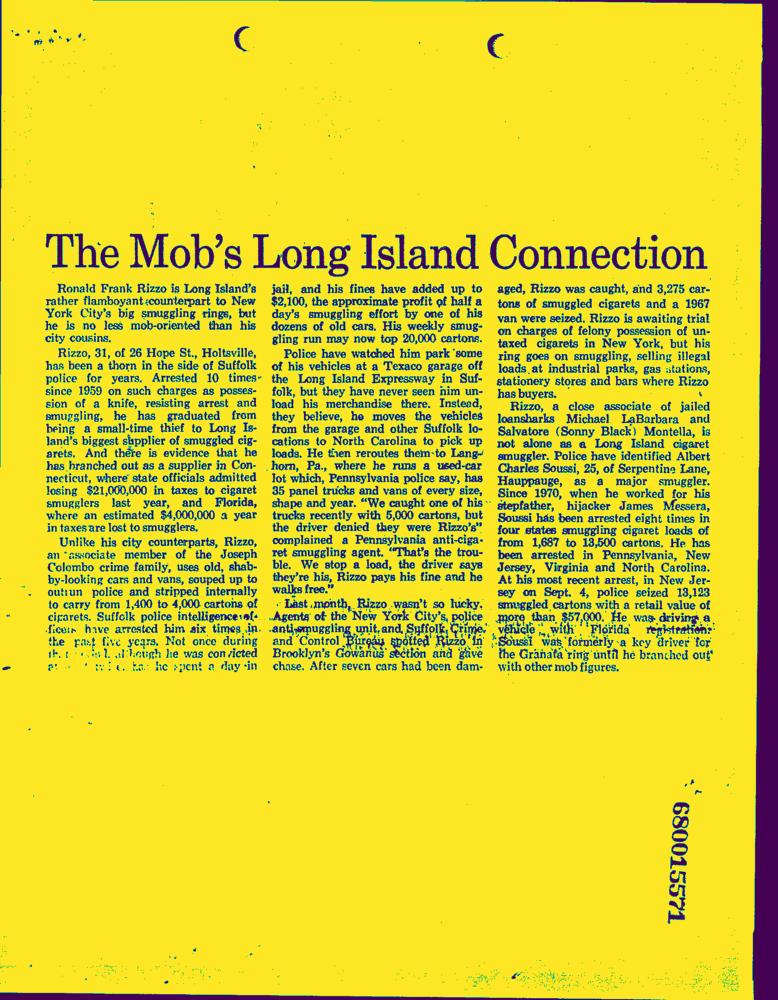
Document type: News-Article